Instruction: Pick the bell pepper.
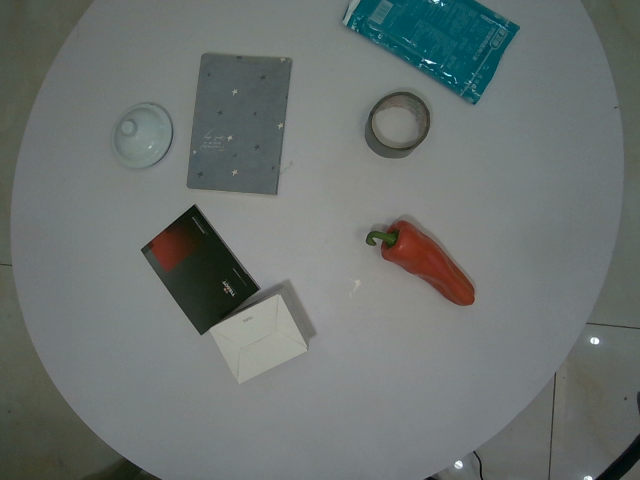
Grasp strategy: vertical